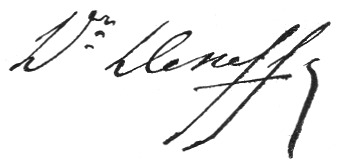
Signature of: victor deneffe